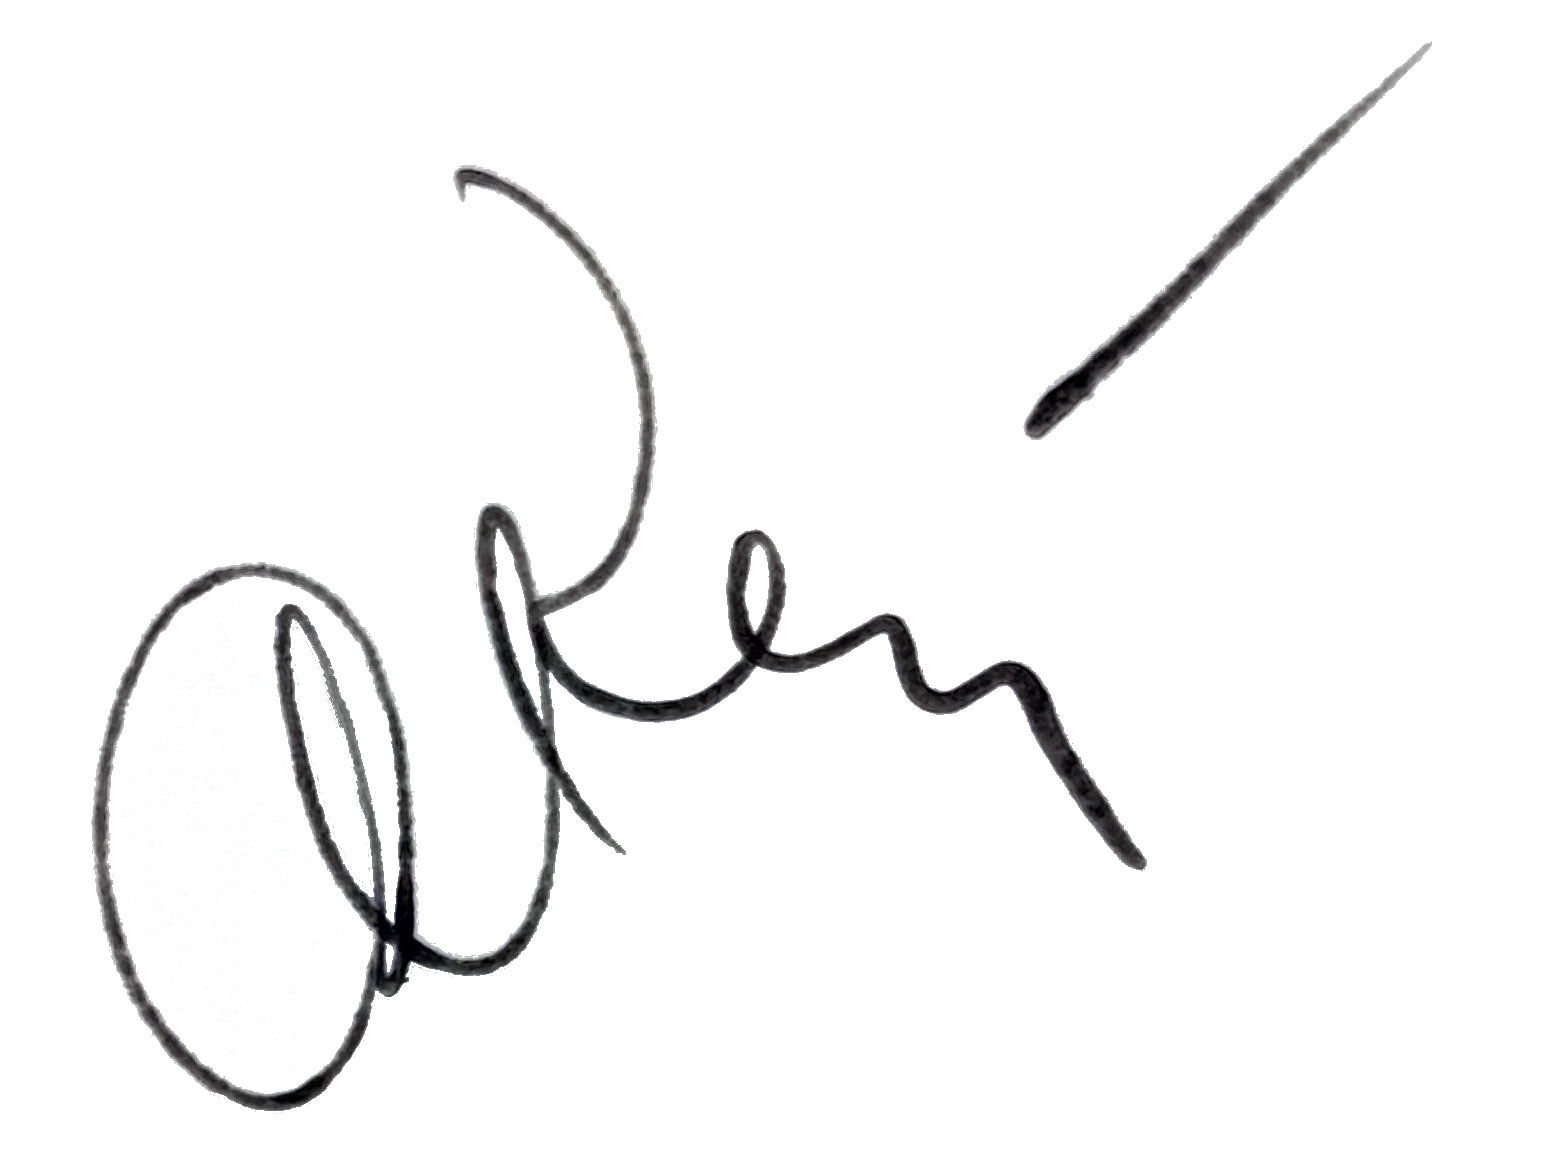
Signature of: grigorii klimenko